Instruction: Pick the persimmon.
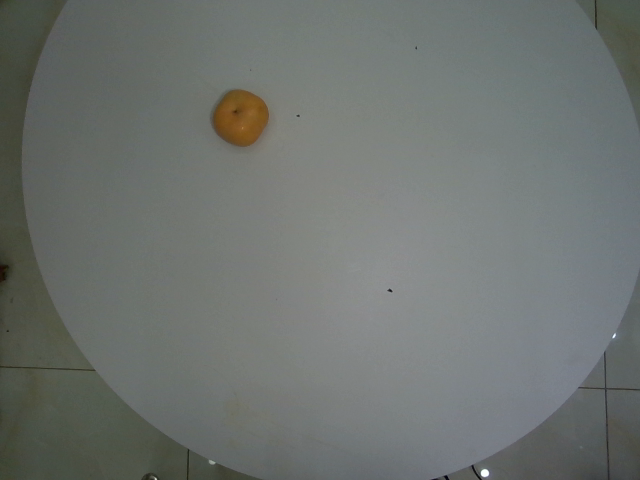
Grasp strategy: vertical